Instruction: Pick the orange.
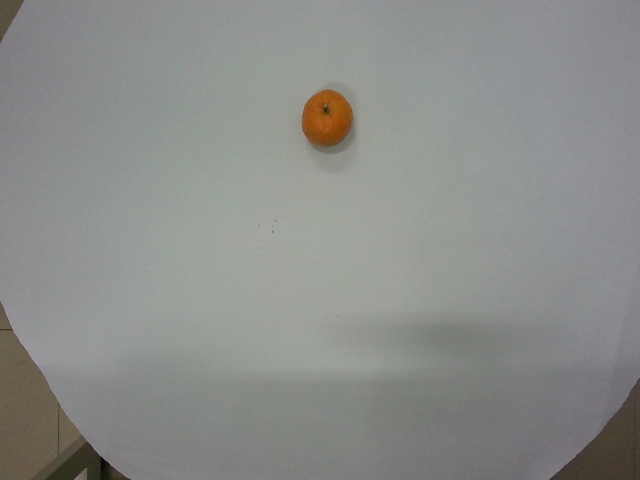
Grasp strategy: vertical